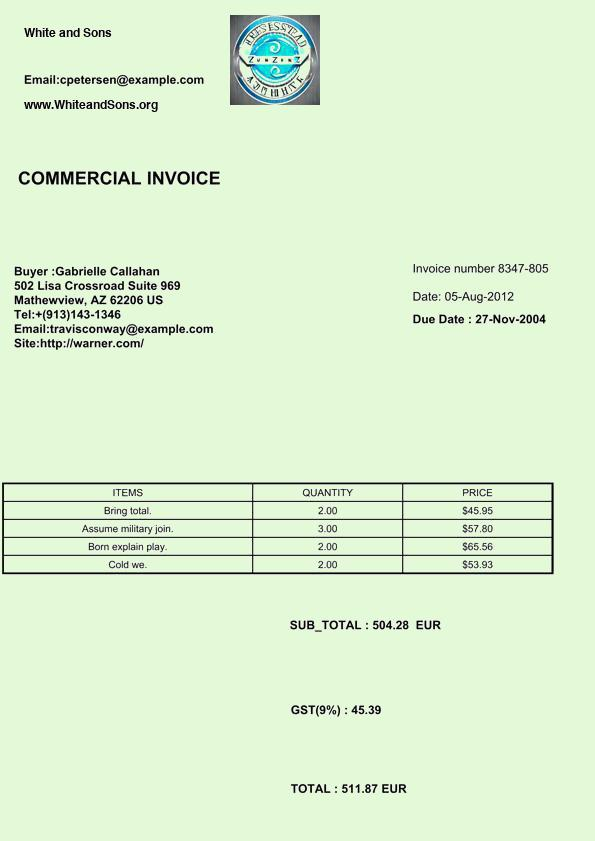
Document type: Invoice